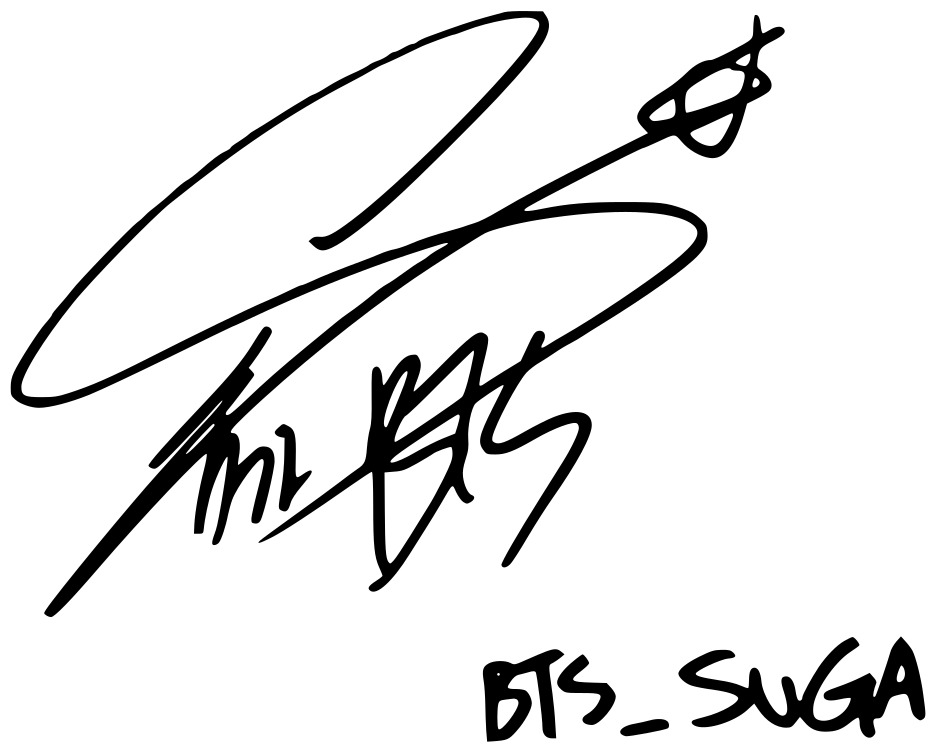
Signature of: suga